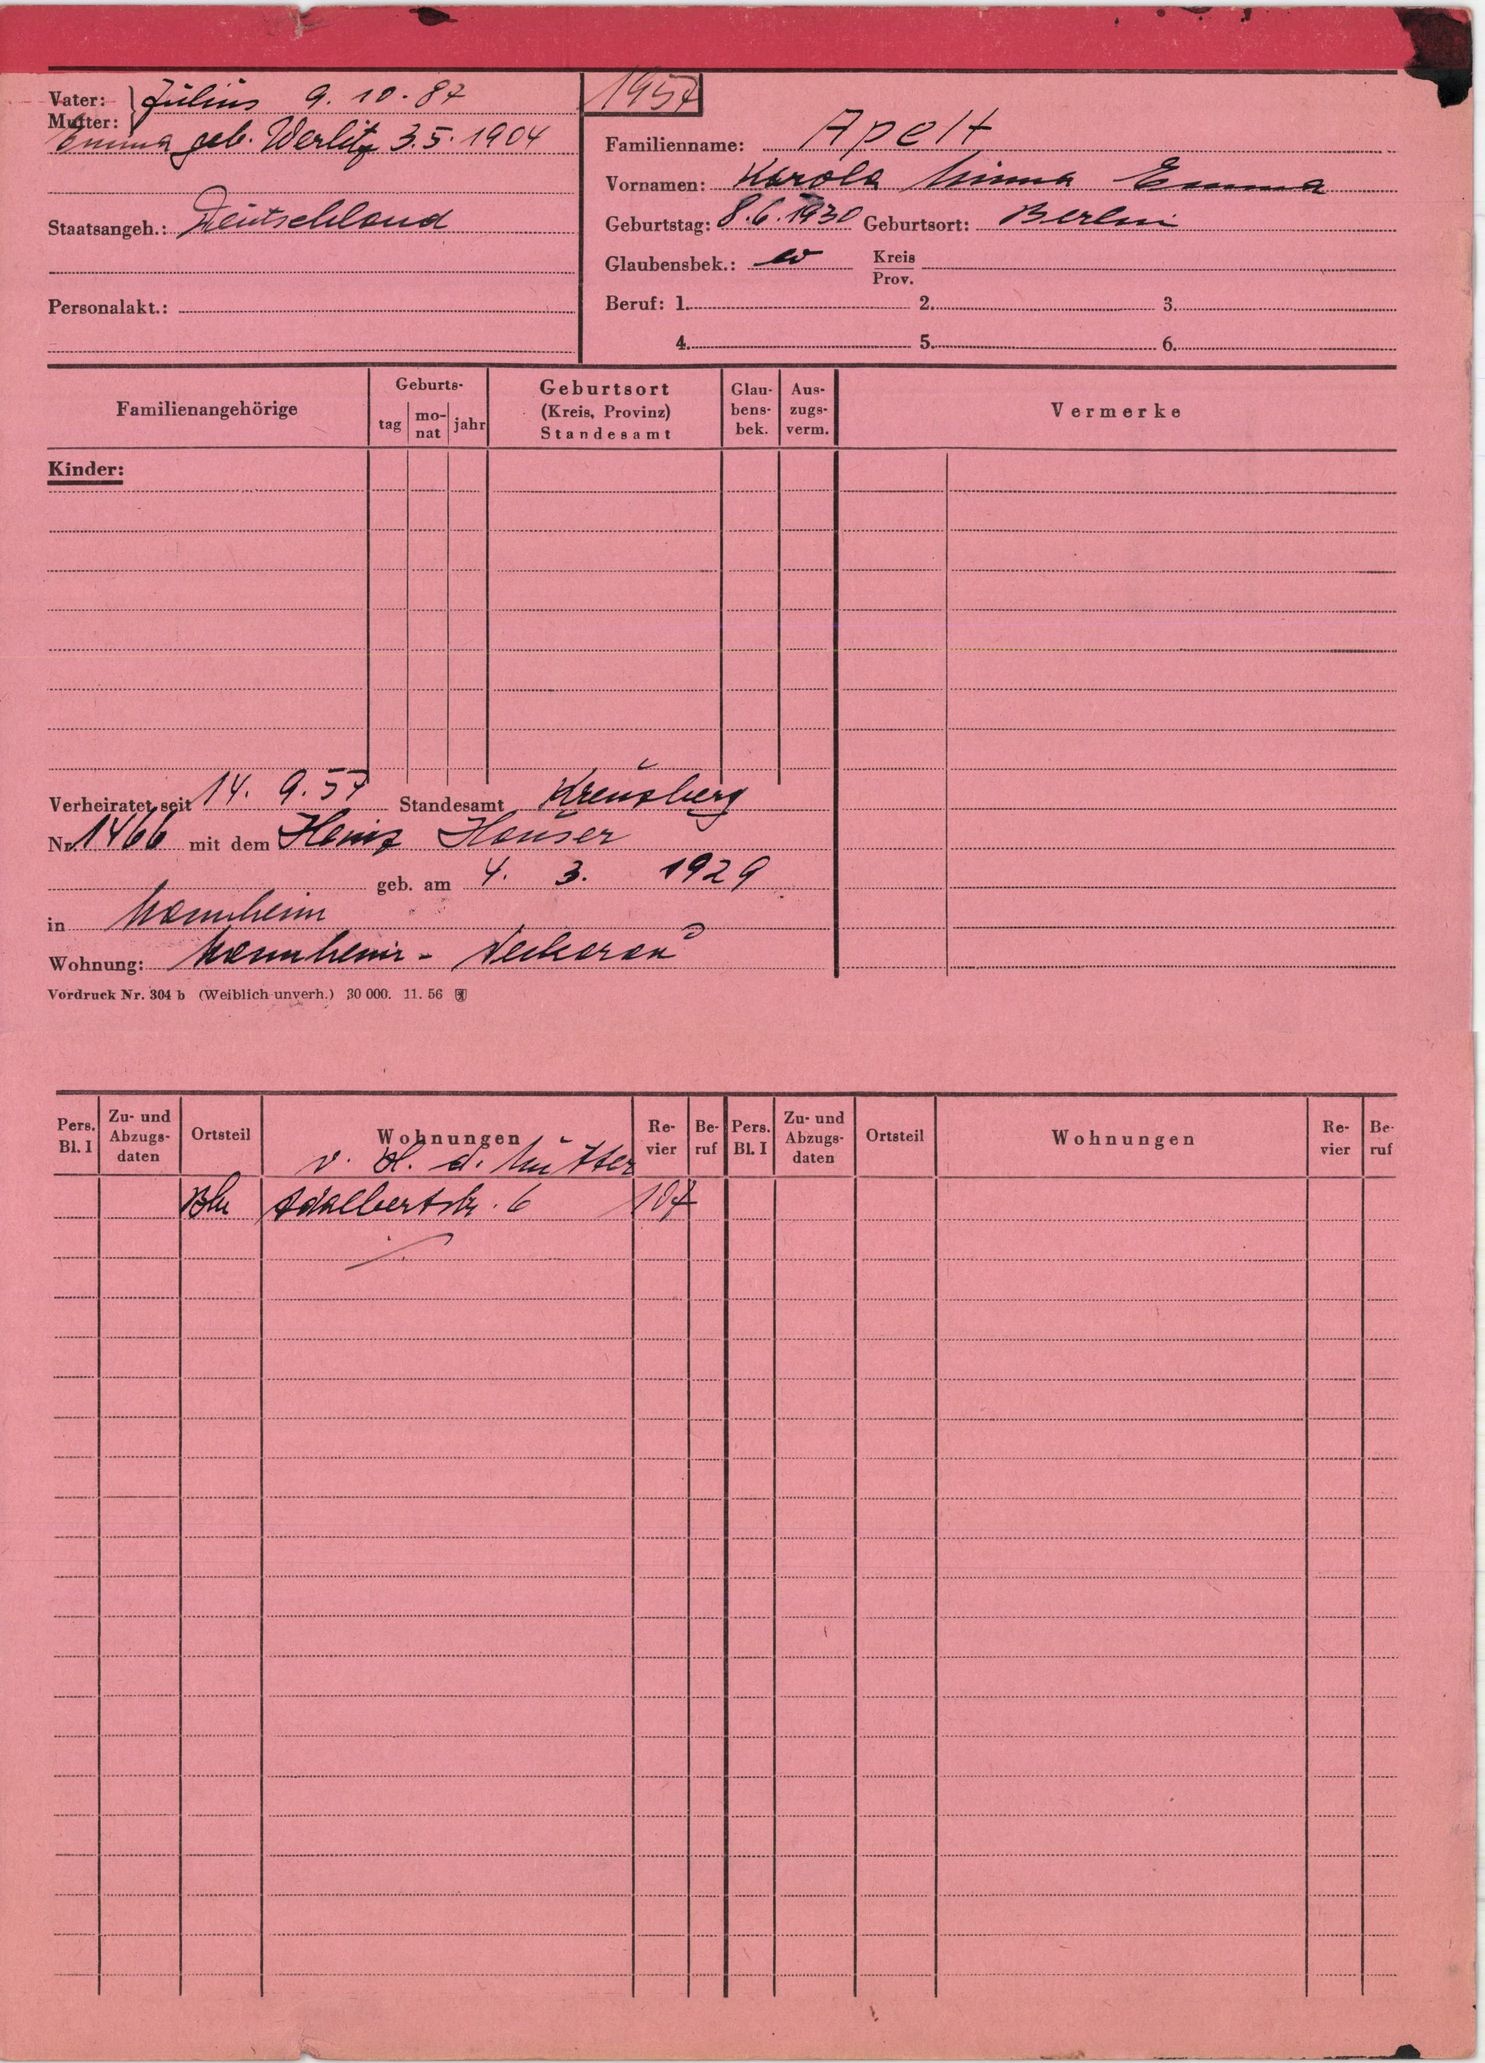
Apelt